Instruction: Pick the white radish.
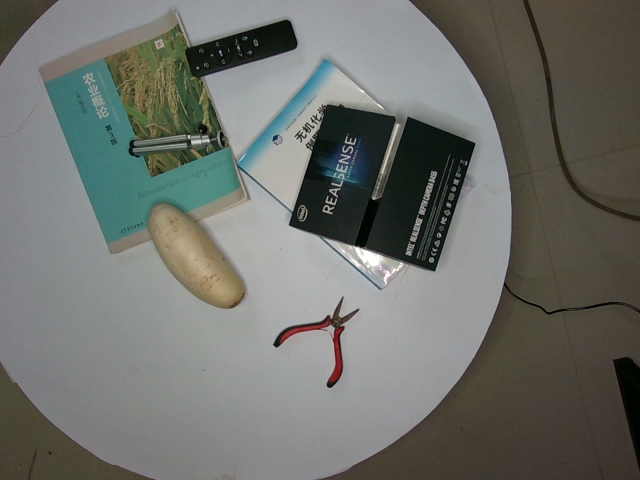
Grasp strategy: vertical